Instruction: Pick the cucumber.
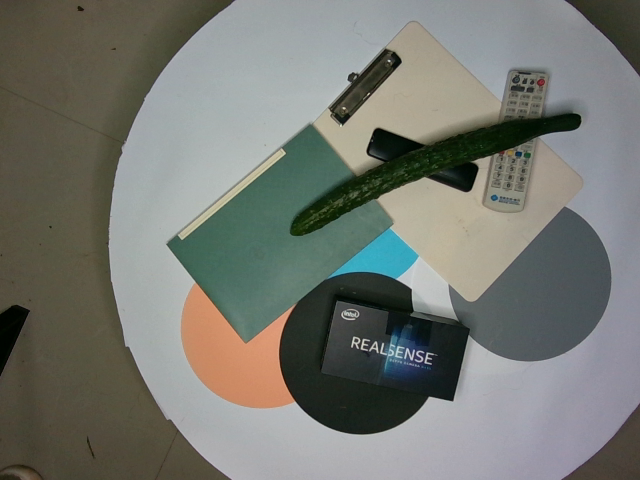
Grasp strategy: vertical